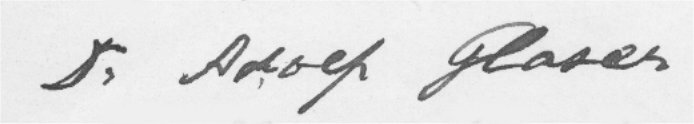
Signature of: adolf glaser